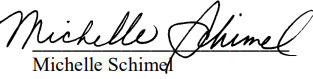
Signature of: michelle schimel